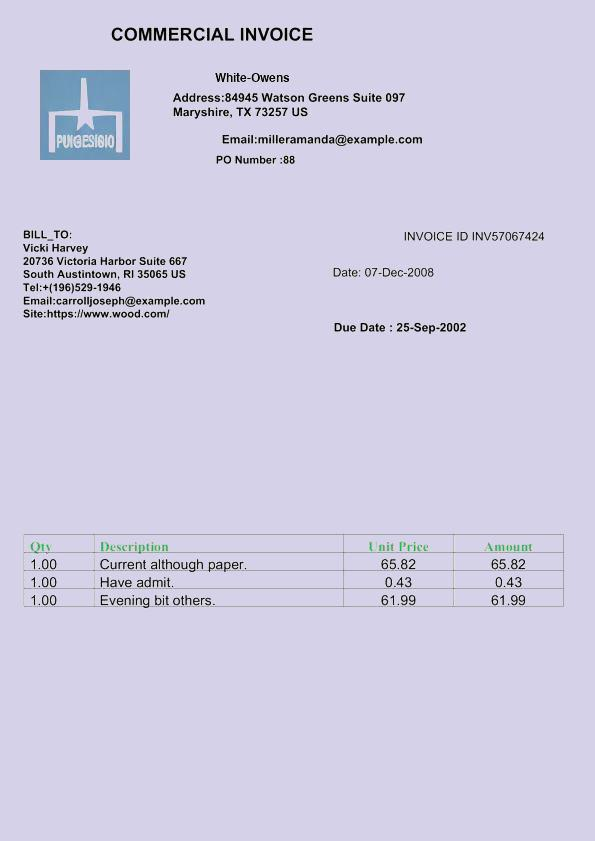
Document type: Invoice